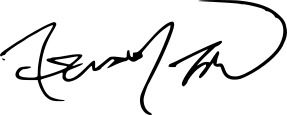
Signature of: edward lau kwok fan